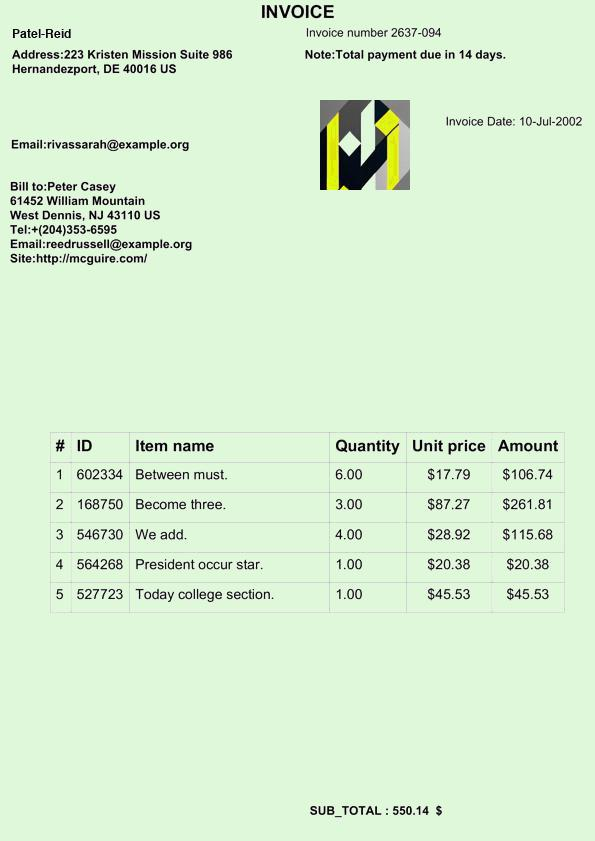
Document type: Invoice